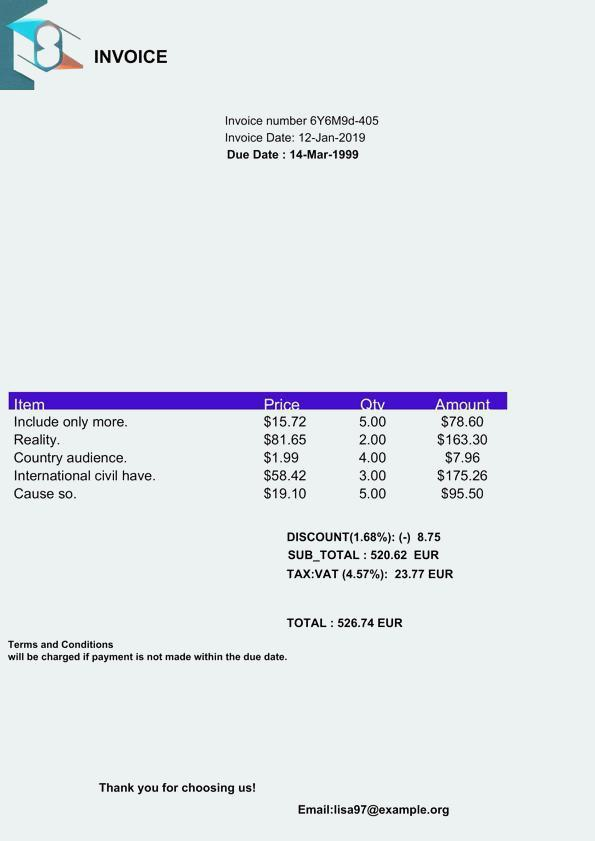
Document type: Invoice